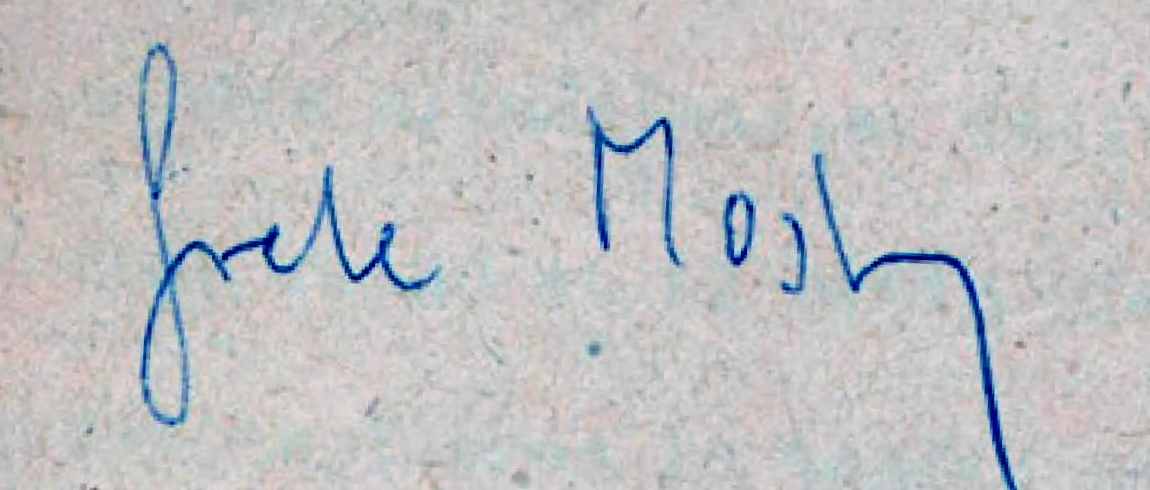
Signature of: grete mostny